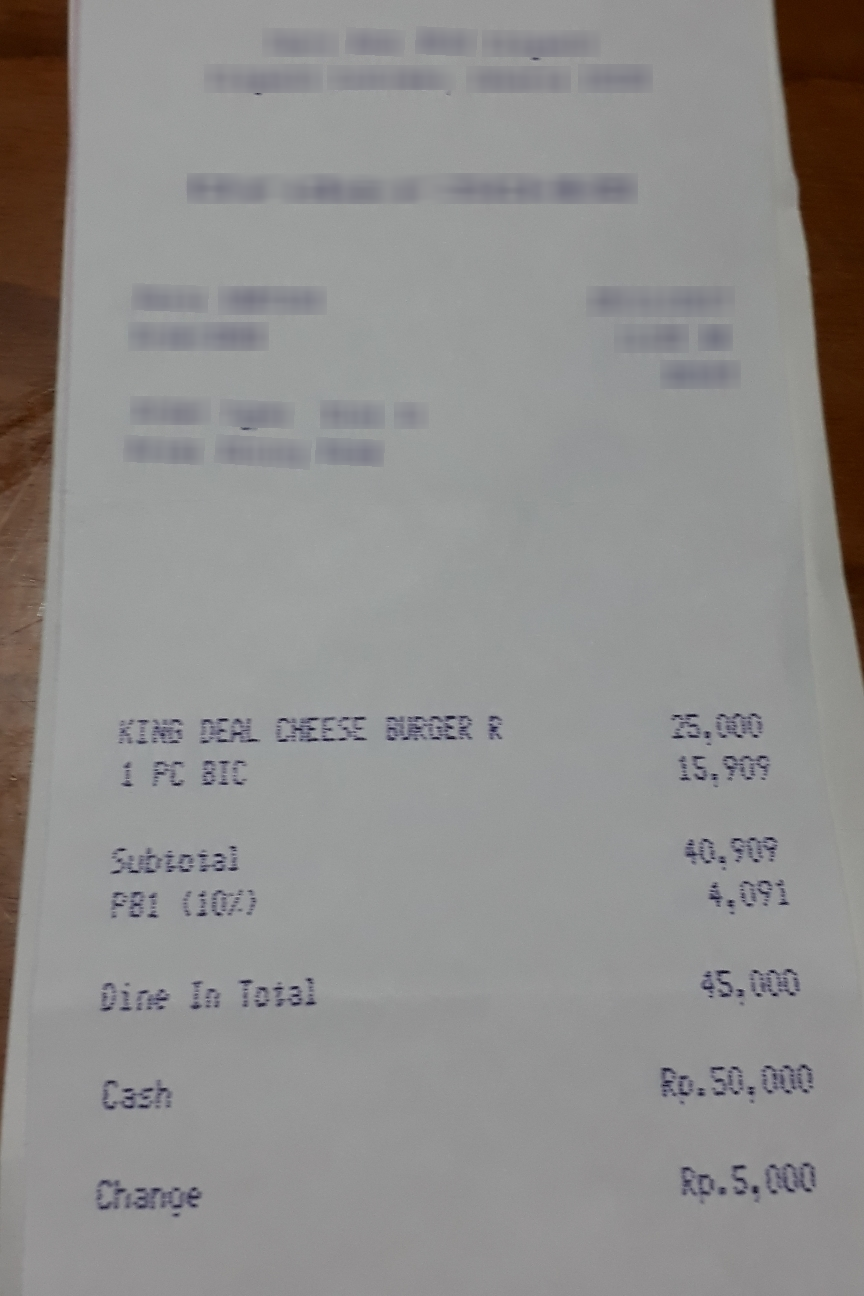
Number of items: 2
Subtotal: 40.909
Tax: 4,091
Total: 45,000
OCR text regions:
text: Dine
text: In
text: Total
text: 45,000
text: Cash
text: Rp. 50,000
text: Change
text: Rp.5,000
text: Subtotal
text: 40.909
text: PB1
text: (10%)
text: 4,091
text: KING
text: DEAL
text: CHEESE
text: BURGER
text: R
text: 25,000
text: 1
text: PC
text: BIC
text: 15,909